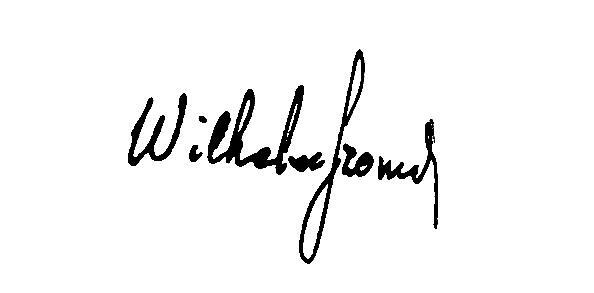
Signature of: wilhelm szomek